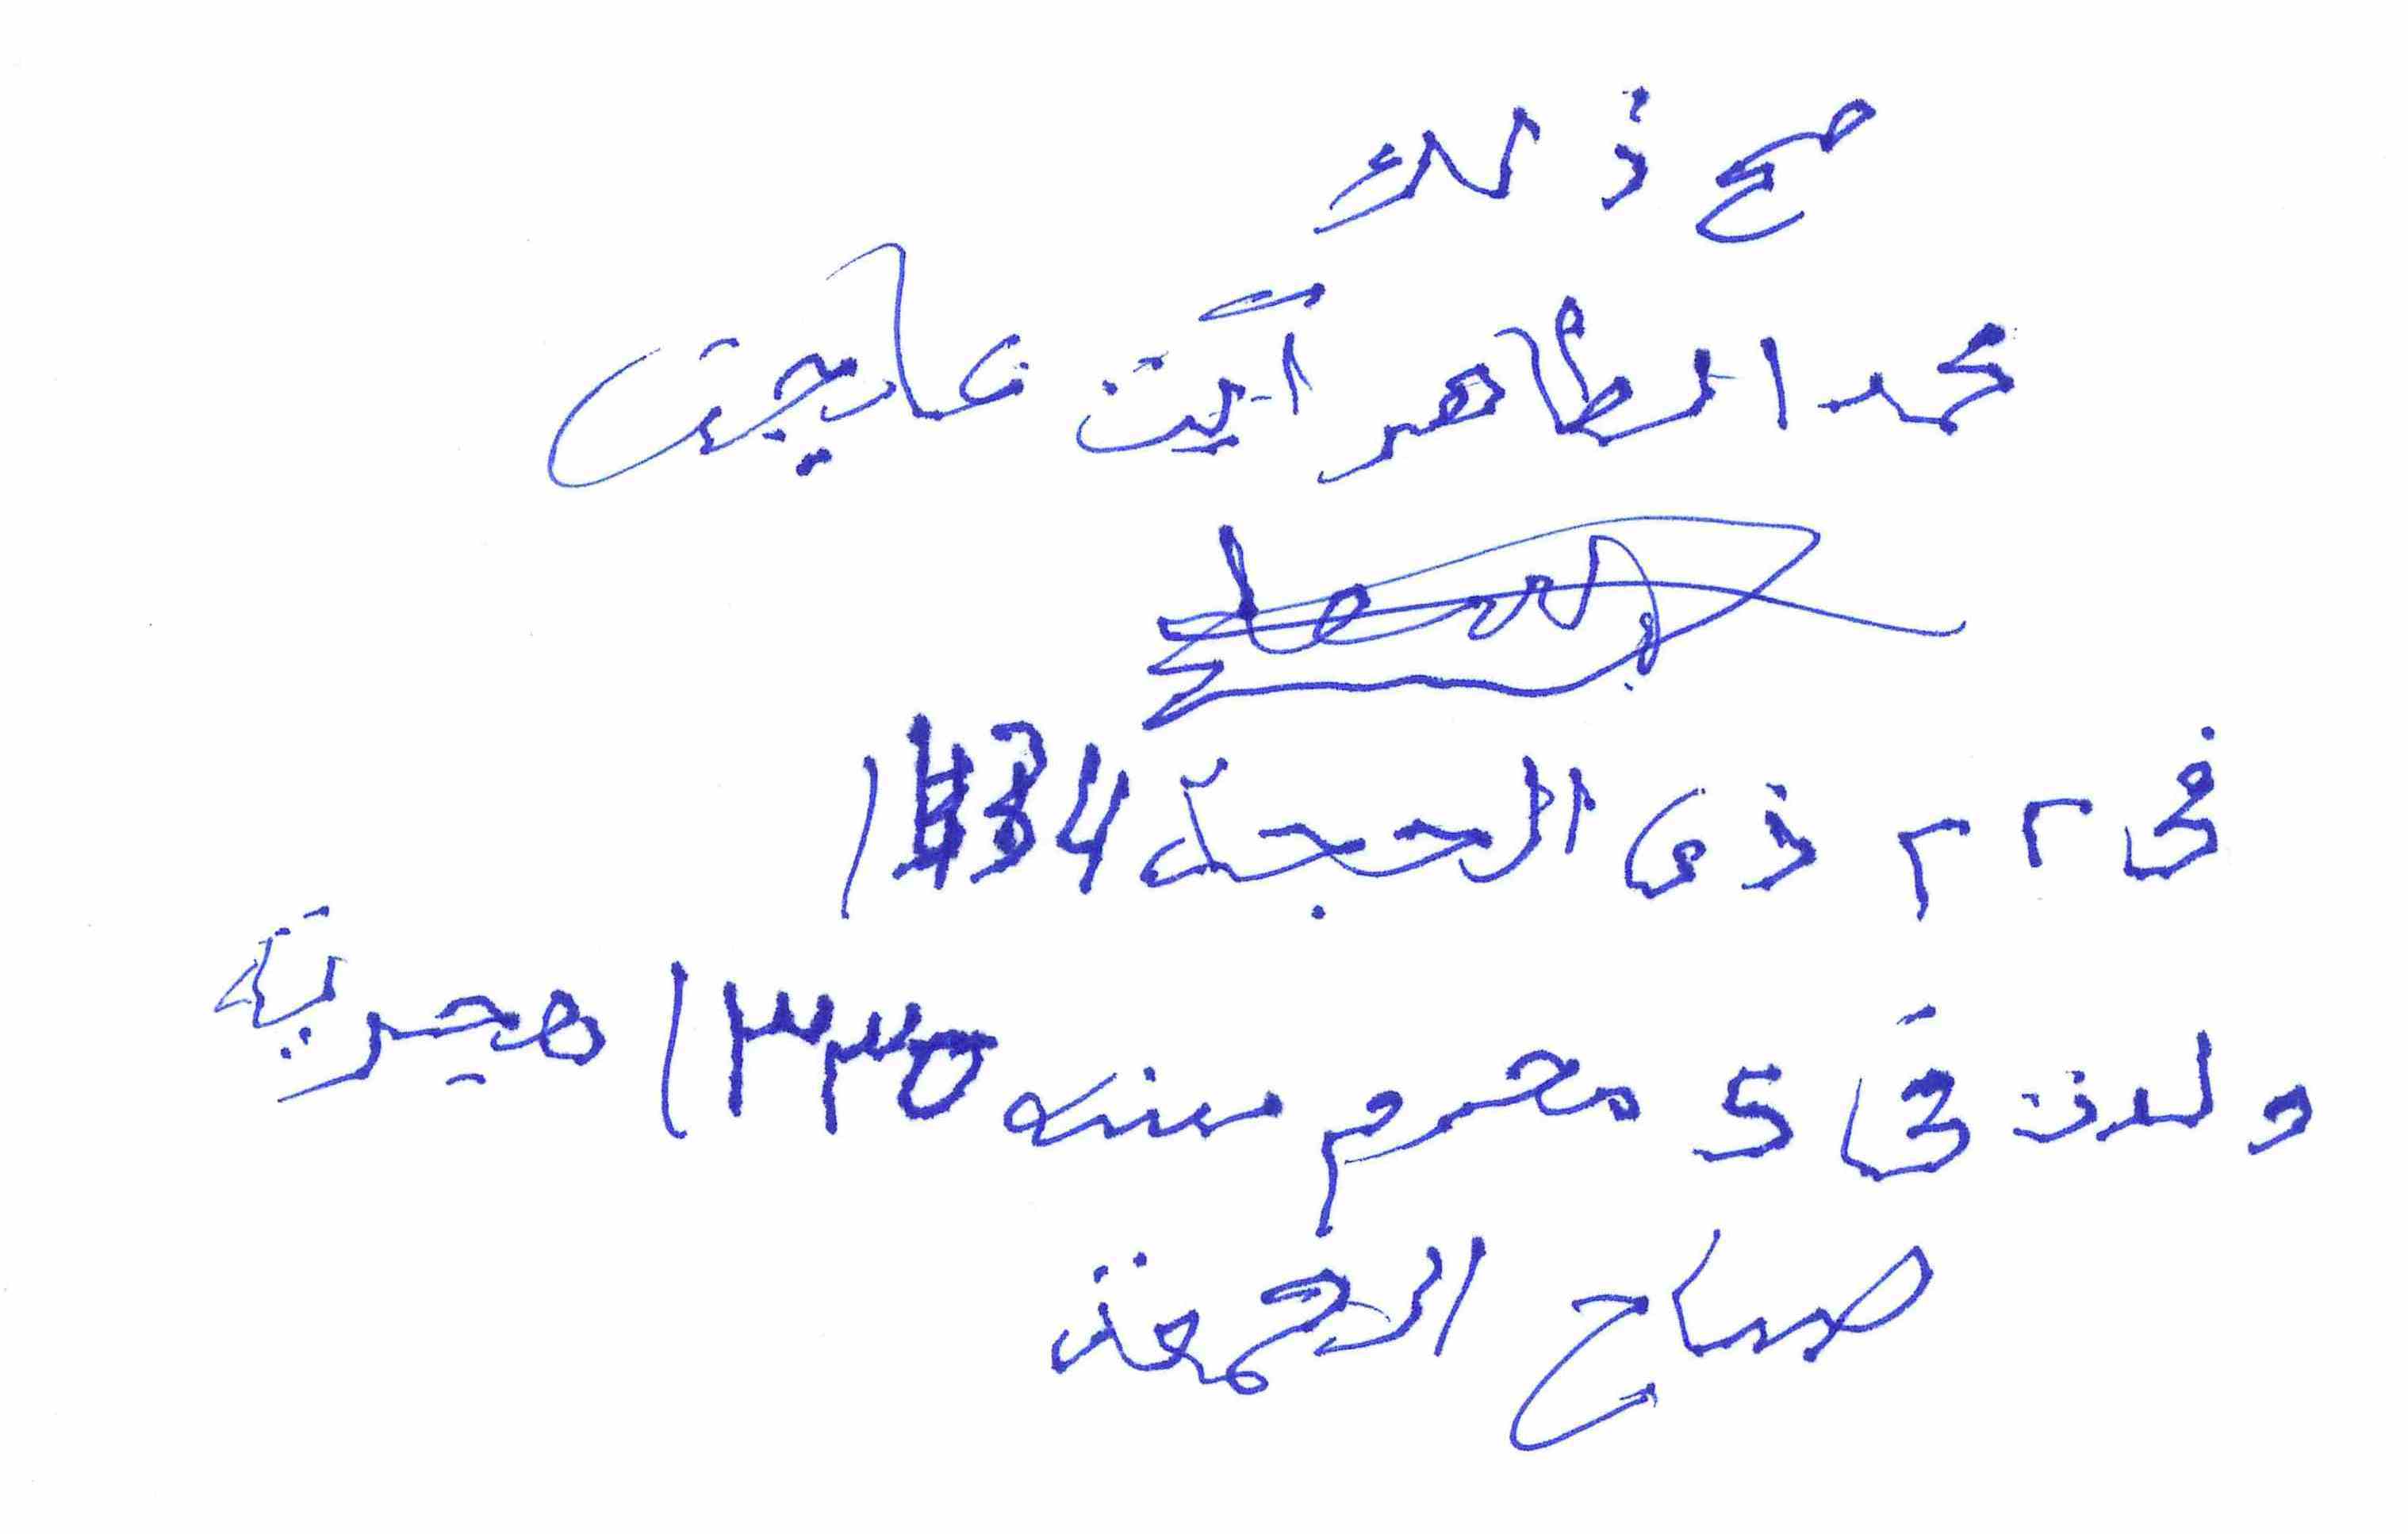
Signature of: mohamed tahar aït aldjet